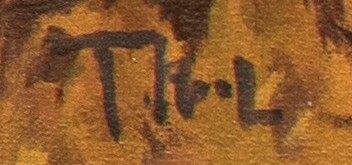
Signature of: tomáš honz